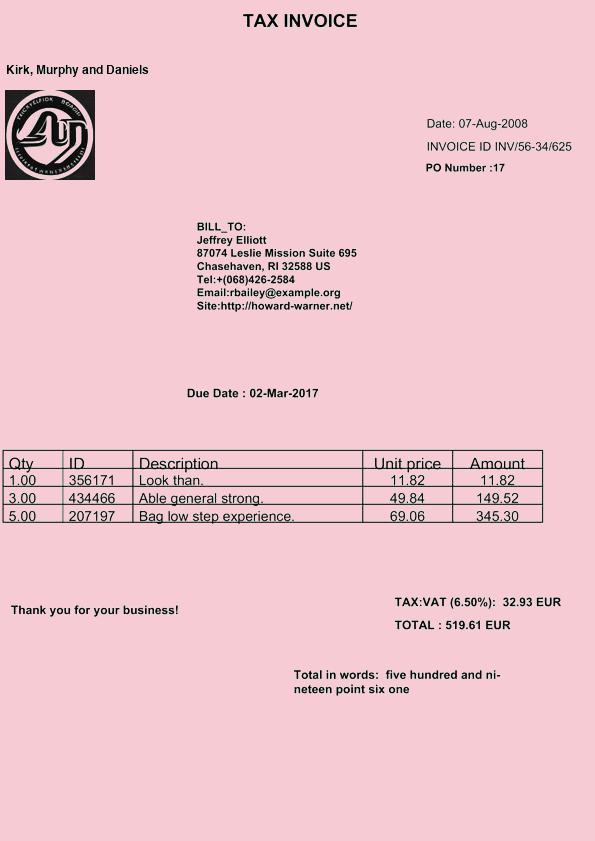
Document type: Invoice